Question: How is the history relevant to the case?
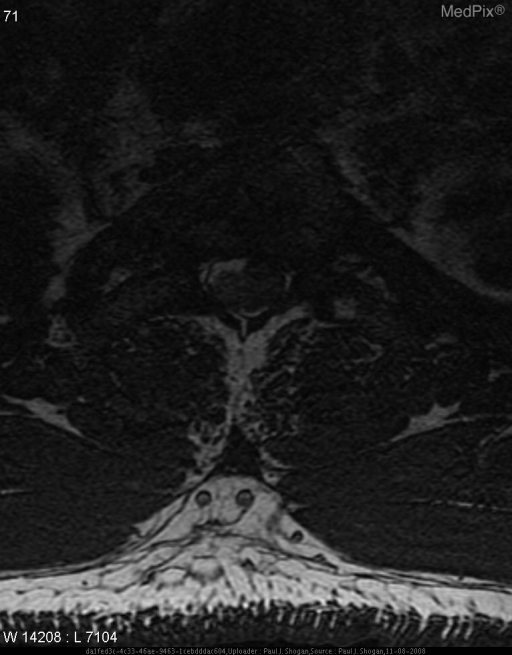
Answer: The patient's history of 56 yo male with 24 month history of gradually worsening upper back pain. is key in understanding the case.